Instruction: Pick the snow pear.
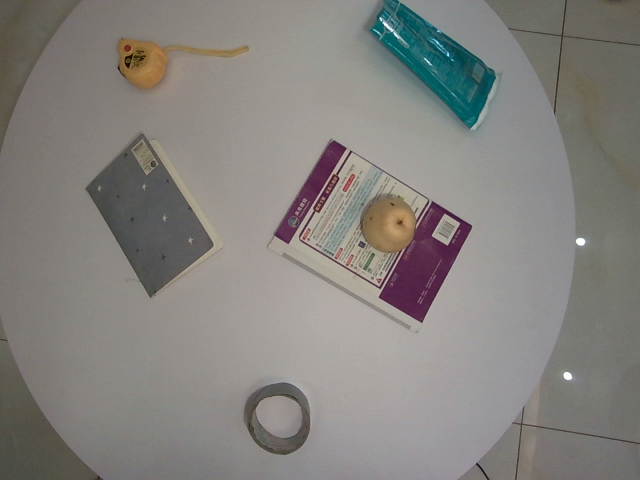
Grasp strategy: vertical